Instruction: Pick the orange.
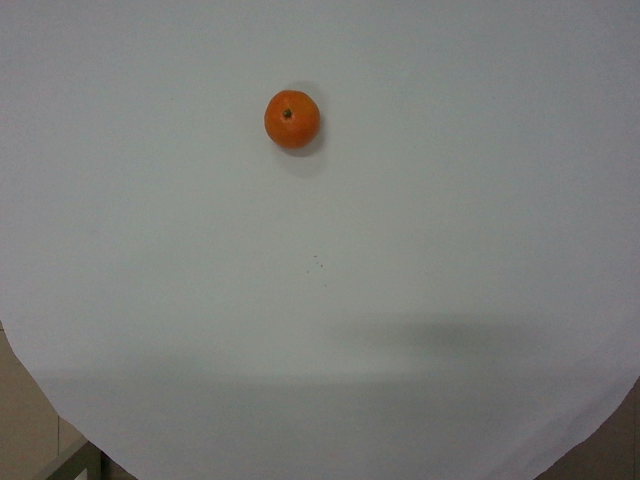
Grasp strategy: vertical